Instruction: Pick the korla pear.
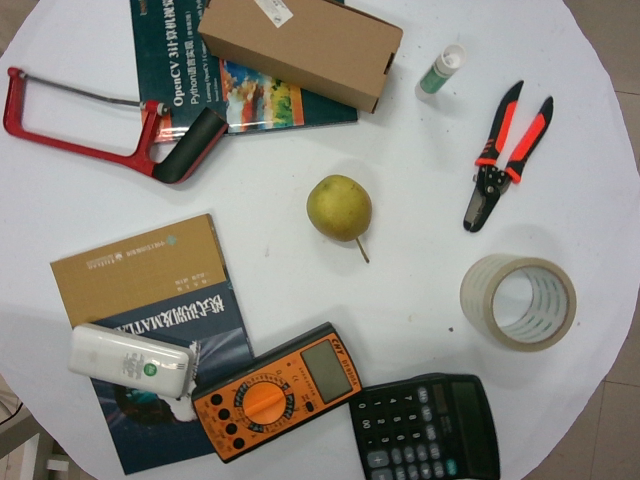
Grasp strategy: vertical